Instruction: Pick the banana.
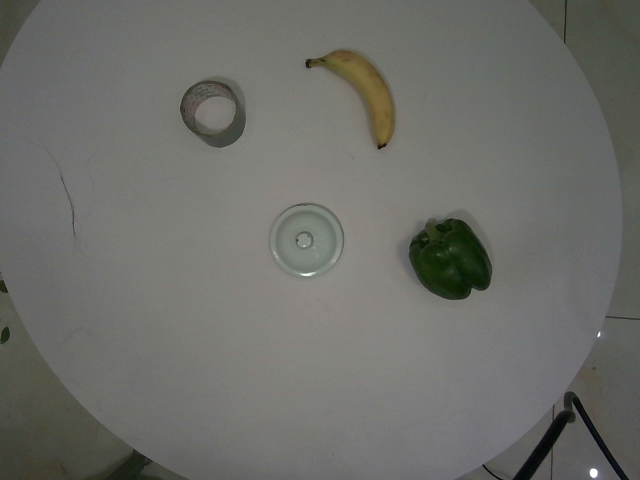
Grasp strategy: vertical